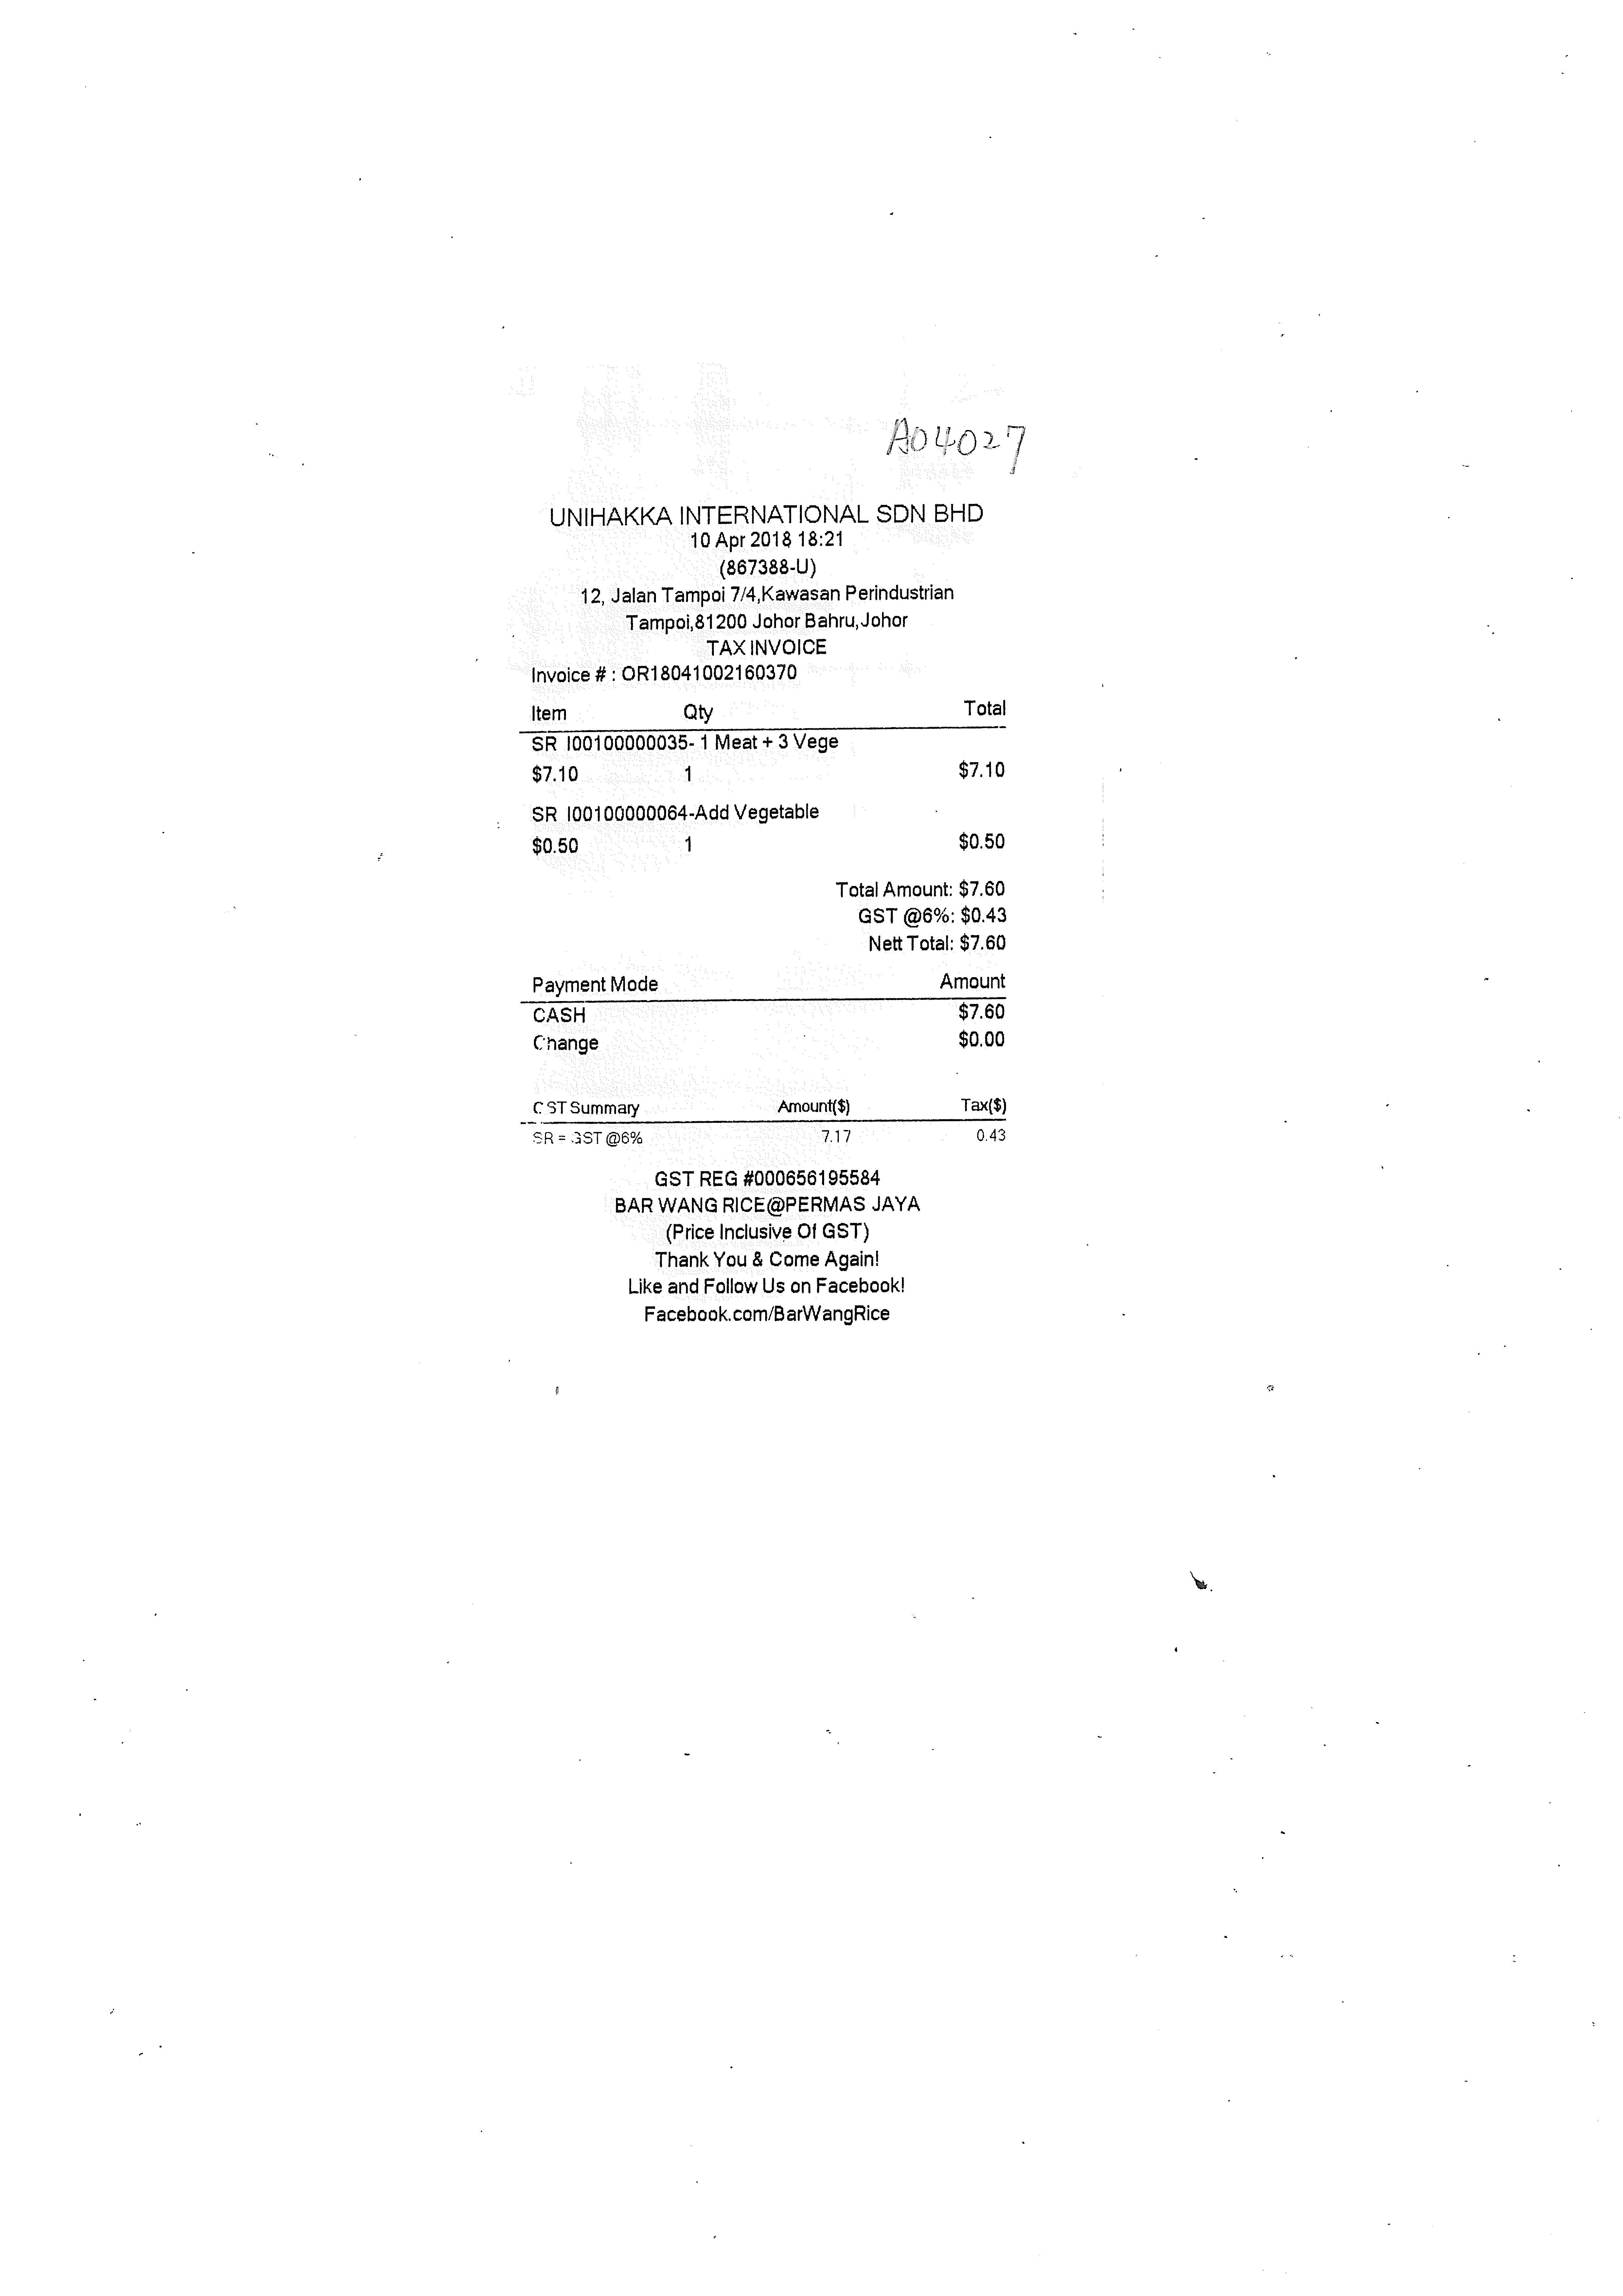
UNIHAKKA INTERNATIONAL SDN BHD
10 APR 2018 18:21
(867388-U)
12, JALAN TAMPOI 7/4,KAWASAN PERINDUSTRIAN
TAMPOI,81200 JOHOR BAHRU,JOHOR
TAXINVOICE
INVOICE # : OR18041002160370
ITEM
QTY
TOTAL
SR I00100000035- 1 MEAT + 3 VEGE
$7.10
1
$7.10
SR I00100000064-ADD VEGETABLE
$0.50
1
$0.50
TOTAL AMOUNT: $7.60
GST @6%: $0.43
NETT TOTAL: $7.60
PAYMENT MODE
AMOUNT
CASH
$7.60
CHANGE
$0.00
GST SUMMARY
AMOUNT($)
TAX($)
SR = GST @6%
7.17
0.43
GST REG #000656195584
BAR WANG RICE@PERMAS JAYA
(PRICE INCLUSIVE OF GST)
THANK YOU & COME AGAIN!
LIKE AND FOLLOW US ON FACEBOOK!
FACEBOOK.COM/BARWANGRICE